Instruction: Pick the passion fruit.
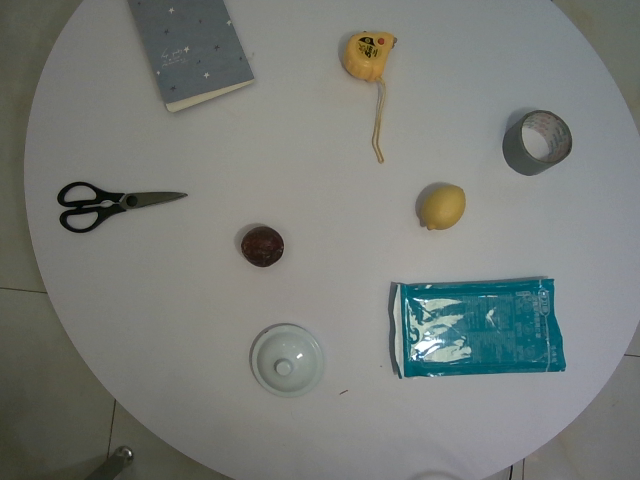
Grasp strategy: vertical